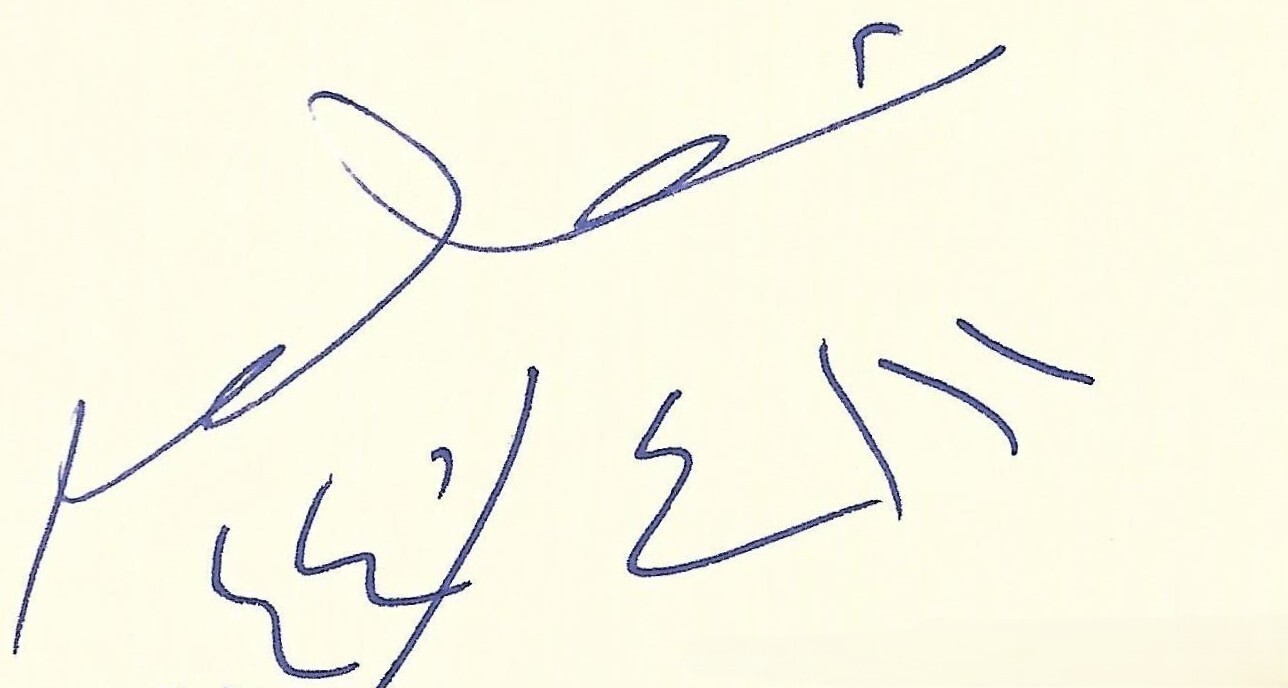
Signature of: abdallah ben abdel mohsen at turki